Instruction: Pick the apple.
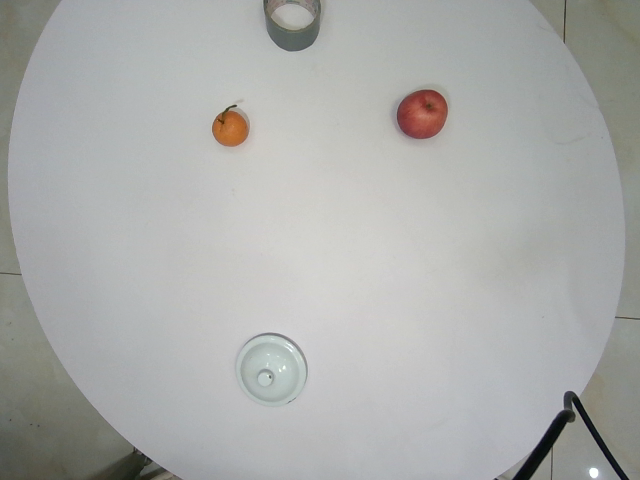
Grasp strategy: vertical